Question: How does the patient history play a role?
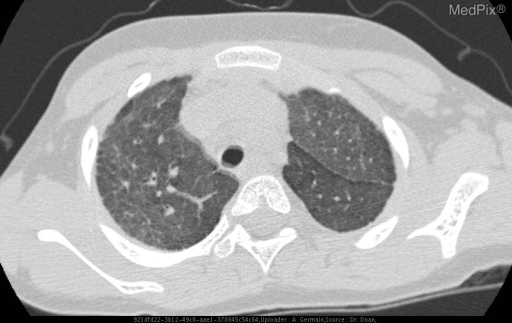
Answer: The patient's history of Patient with diagnosis of idiopathic pulmonary hemosiderosis per open lung biopsy 10/07 who has been relatively asymptomatic but with persistent presence of hemosiderin-laden macrophages in bronchoalveolar lavage and desaturation noted on exercise test in May 2008.

HISTORY
Patient was product of pregnancy complicated by pre-eclampsia. Patient was born at 27weeks after 2 days of antenatal steroids. Significant respiratory distress requiring intubation was noted immediately after birth.

Neonatal course included multiple doses of surfactant. 68 days mechanical ventilation, and 3 months of NICU care. Complications included multiple episodes of pneumonia, presumed sepsis, NEC, anemia, and electrolyte abnormalities.

The patient was discharged home on O2 which she used until 9 months of age, as well as Fe, diuretics, steroids.

After 1 year of age, patient began to have multiple episodes of pneumonia, bronchitis, and asthma requiring hospitalization. Anemia, requiring 2 transfusions, was noted in context of one episode of pneumonia.

In addition, the patient experienced failure to thrive, reaching less than 3% height/weight for her age.

At the present, the patient is at 25% height, 3% weight.

Parents otherwise deny recent URI, cough, wheeze.

Hospitalizations:
after birth x 3 mos
2004-pna
2005-pna and transfusion for anemia
2006-pulmonary hemorrhage, respiratory failure
2007-multifocal pna

Surgeries:
bronchoscopy 12/06, 12/07, 5/08
open lung bx 10/07
port cath placement 12/07

Meds:
Prevacid 15 mg tablet QD
Miralax, 17 gm QD
Iron oral solution75mg/0.6mL- 25 mg/mL
Hydroxychloroquine 25mg/mL- 6ml QD
Tums – 1 tablet QD for calcium
Flinstones MVT
Immunizations: Up to date
Allergies: Cow’s Milk

Developmental History: delayed fine motor skills per MOP; otherwise met all milestones.

Family History: non-contributory

Social History: lives with mother, father, older brother. No pets, no smoking is key in understanding the case.